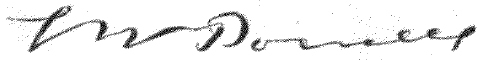
Signature of: lazarus powell